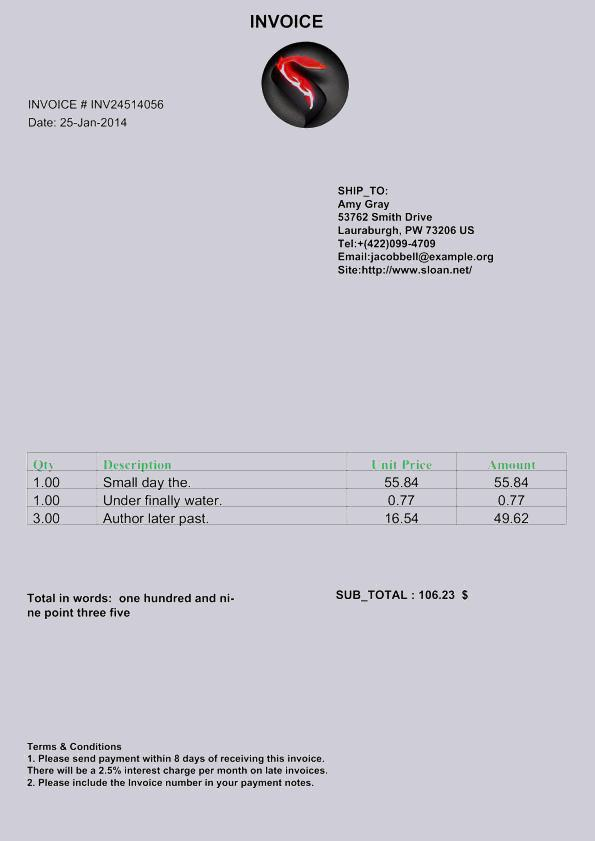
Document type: Invoice